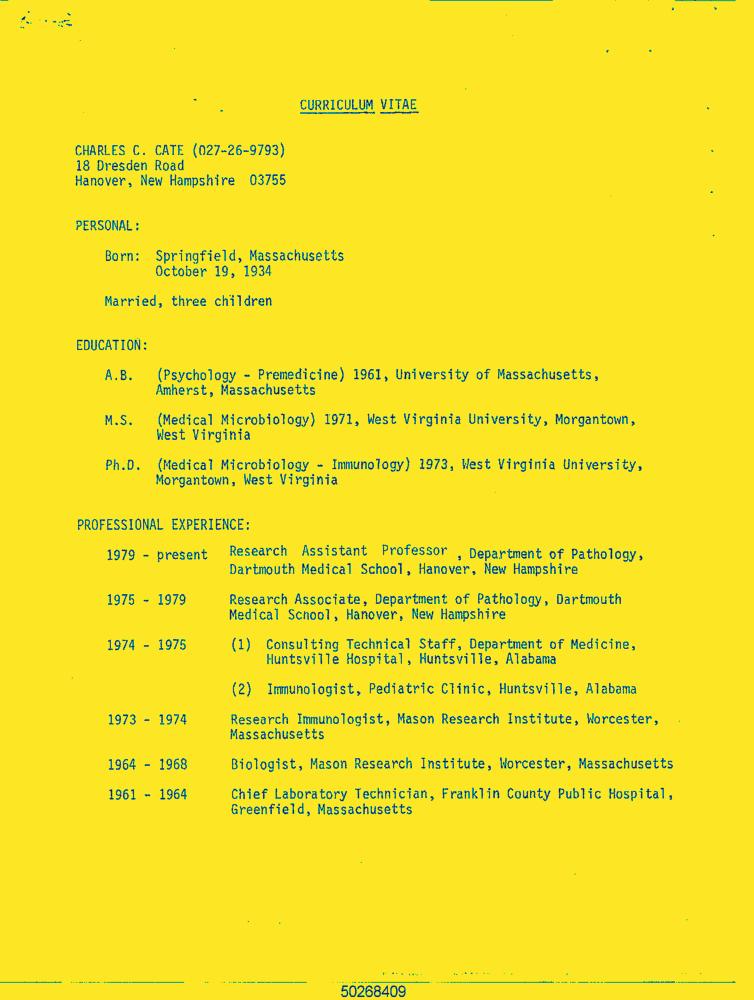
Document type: Resume-Doc